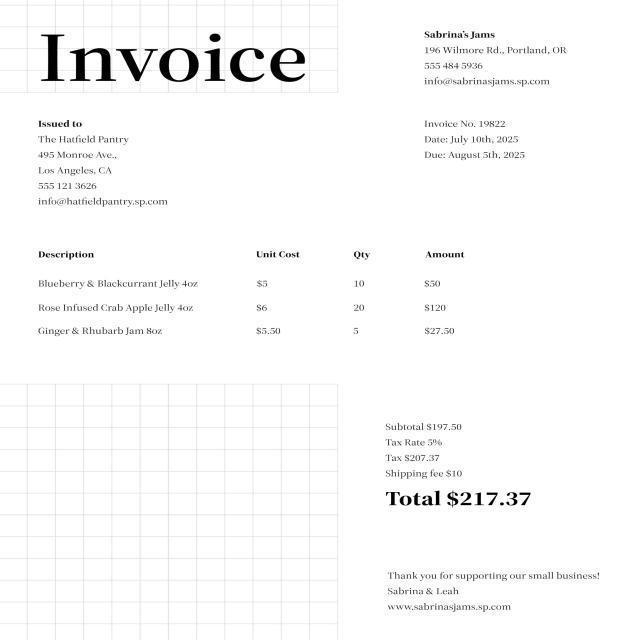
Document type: Invoice